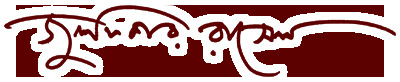
Signature of: zulfiqer russell